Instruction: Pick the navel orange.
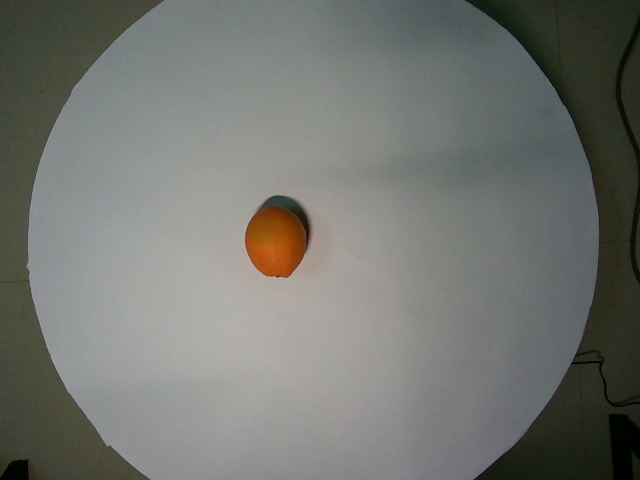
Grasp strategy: vertical